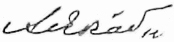
Signature of: aleksandra nikolajewna jakobi